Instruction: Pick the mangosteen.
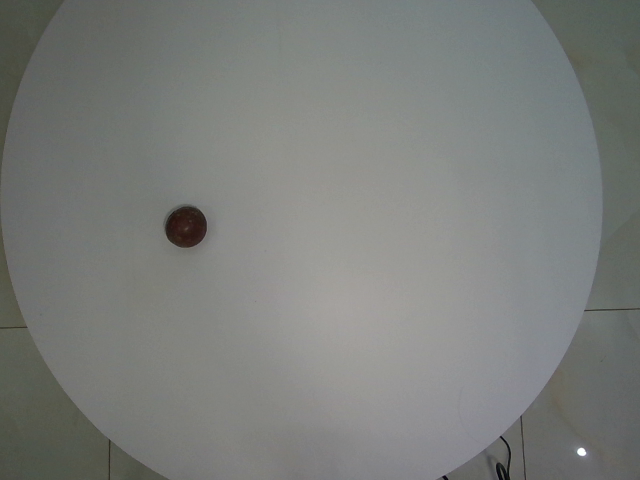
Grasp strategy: vertical